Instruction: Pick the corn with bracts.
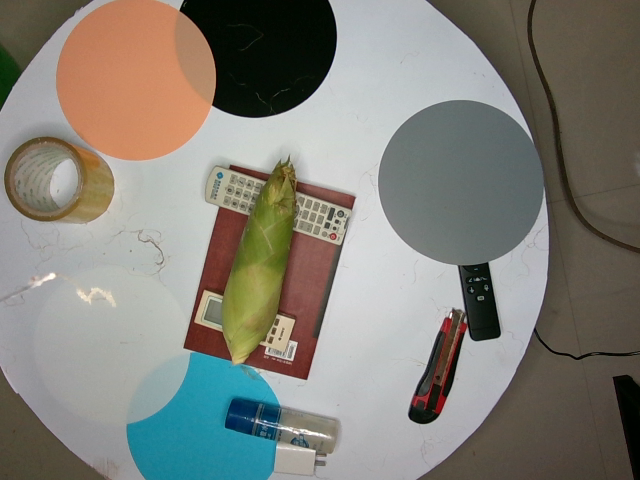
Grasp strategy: vertical